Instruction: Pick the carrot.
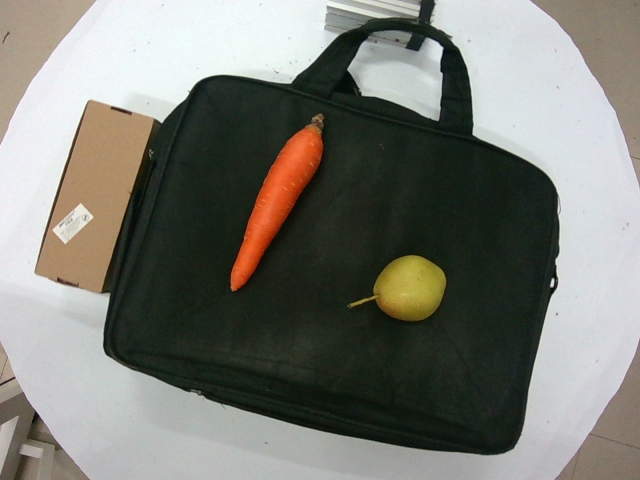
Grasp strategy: vertical